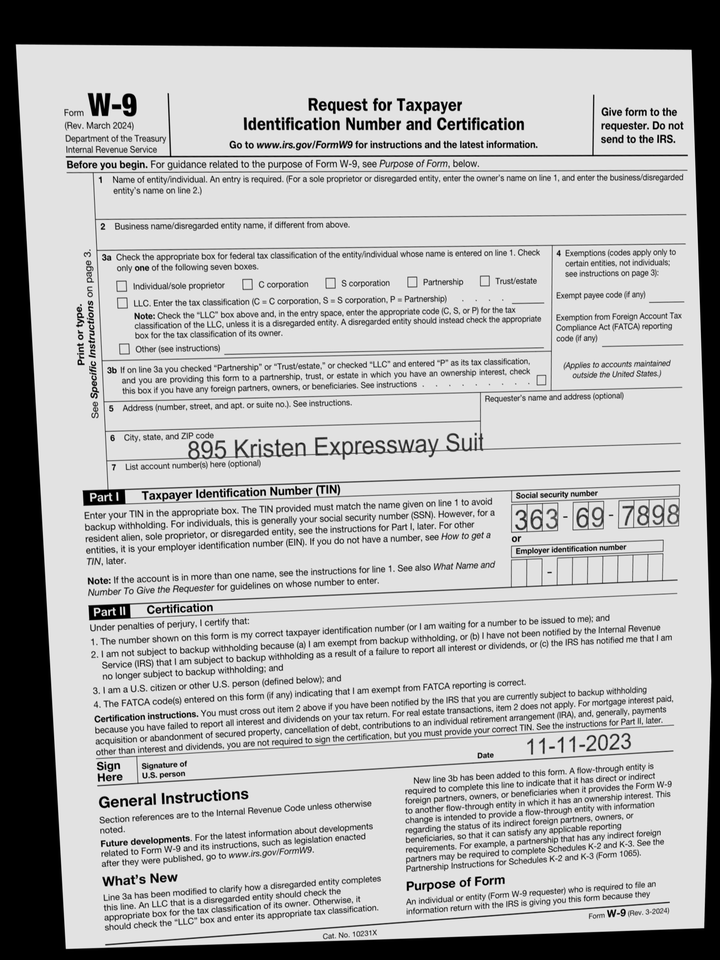
adr1: 895 Kristen Expressway Suite 850
cbx: no
ssn: 363697898
sdt: 11-11-2023